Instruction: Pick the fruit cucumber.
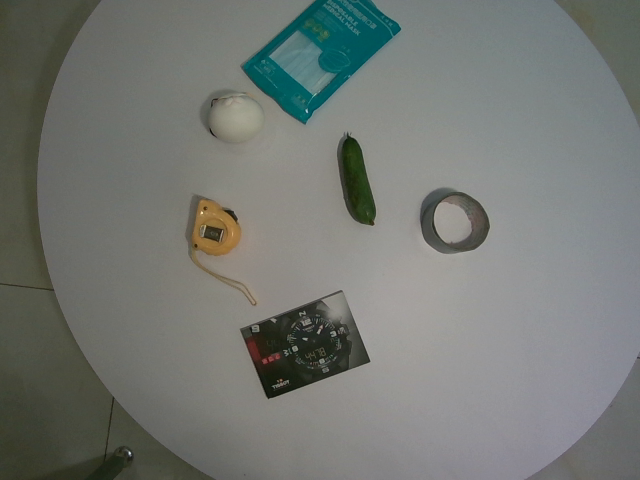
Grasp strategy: vertical